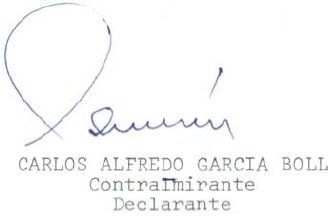
Signature of: carlos garcía boll